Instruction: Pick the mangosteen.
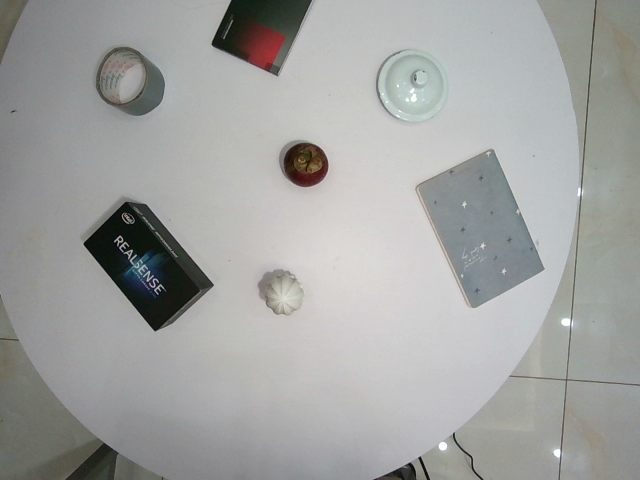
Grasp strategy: vertical